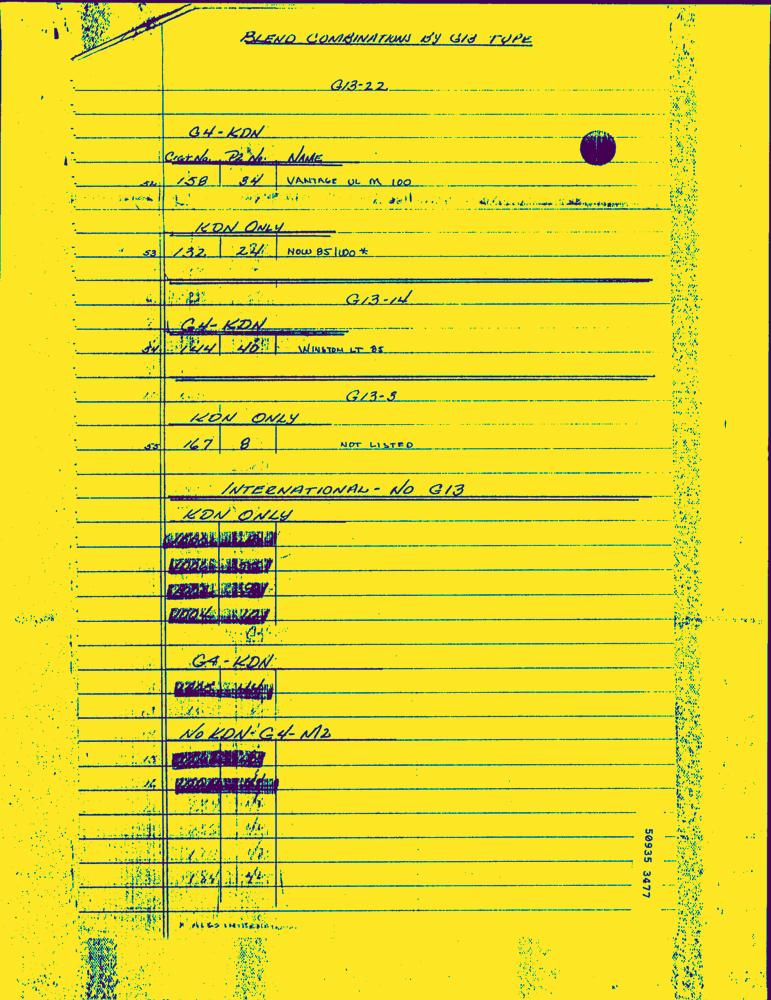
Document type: Hand-Written